Question: Which state is mentioned in the document?
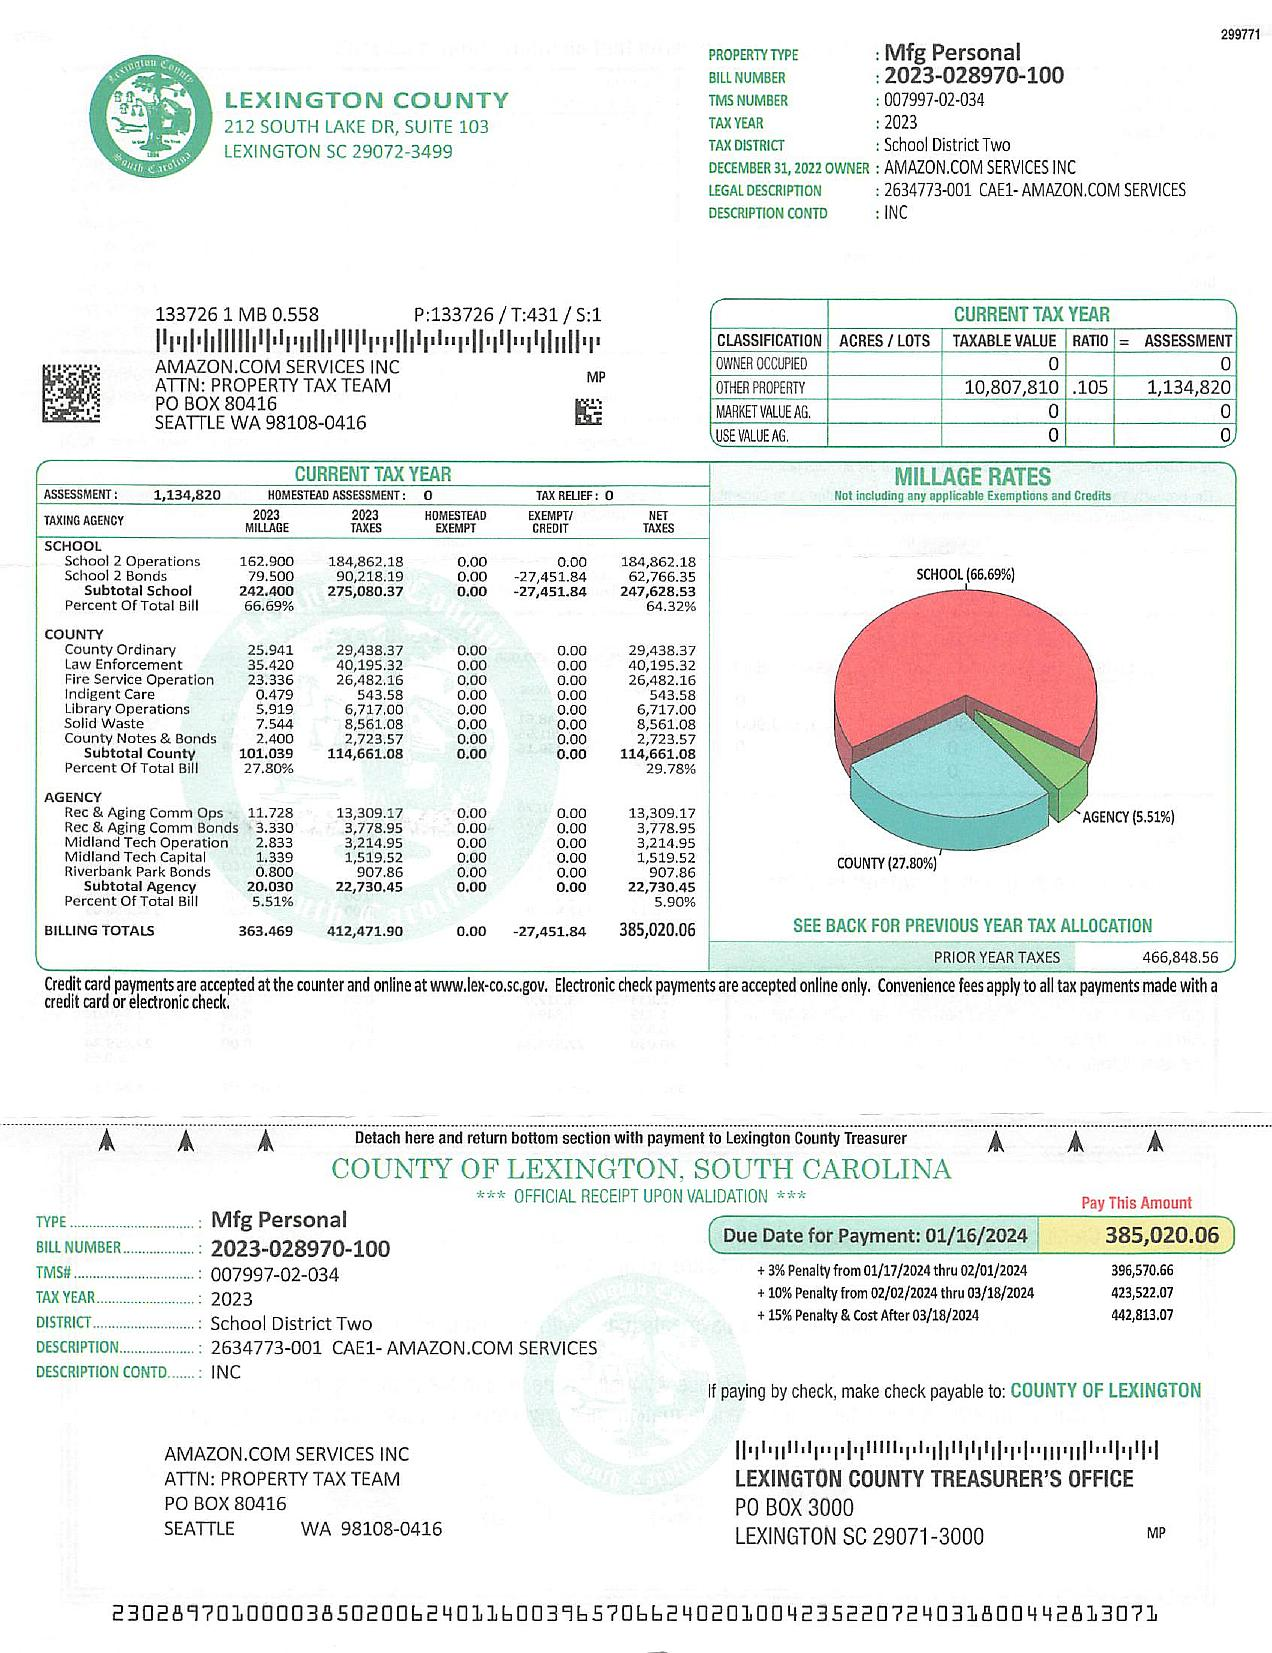
Answer: "South Carolina"